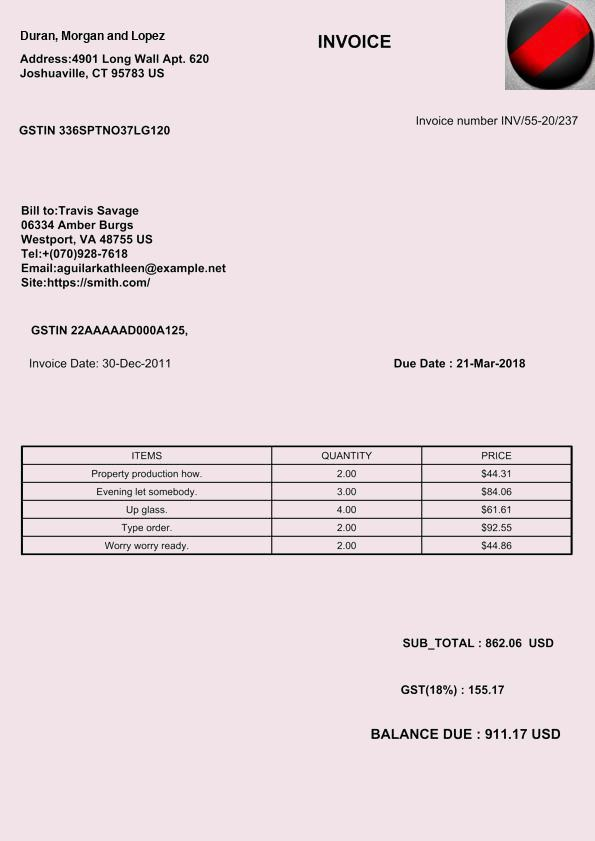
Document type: Invoice